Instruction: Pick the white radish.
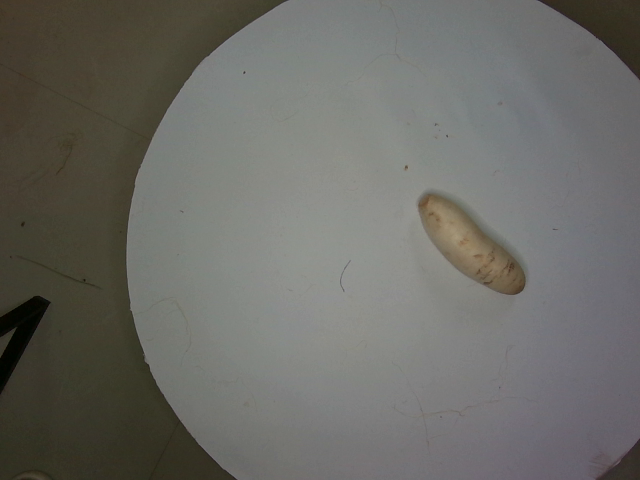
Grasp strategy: vertical